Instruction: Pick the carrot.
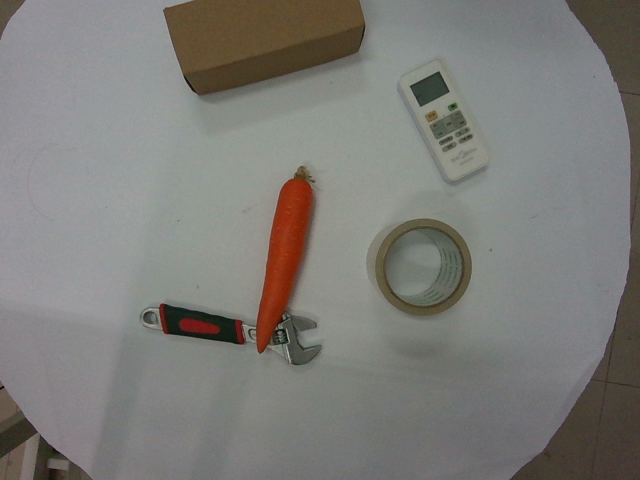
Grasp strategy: vertical